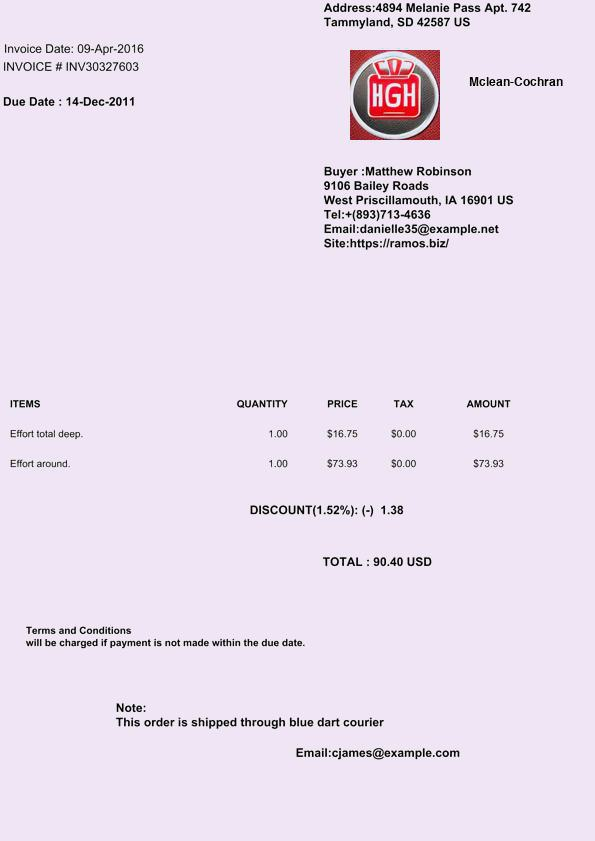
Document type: Invoice